Question: What type of tax is indicated in the document, personal property or real estate?
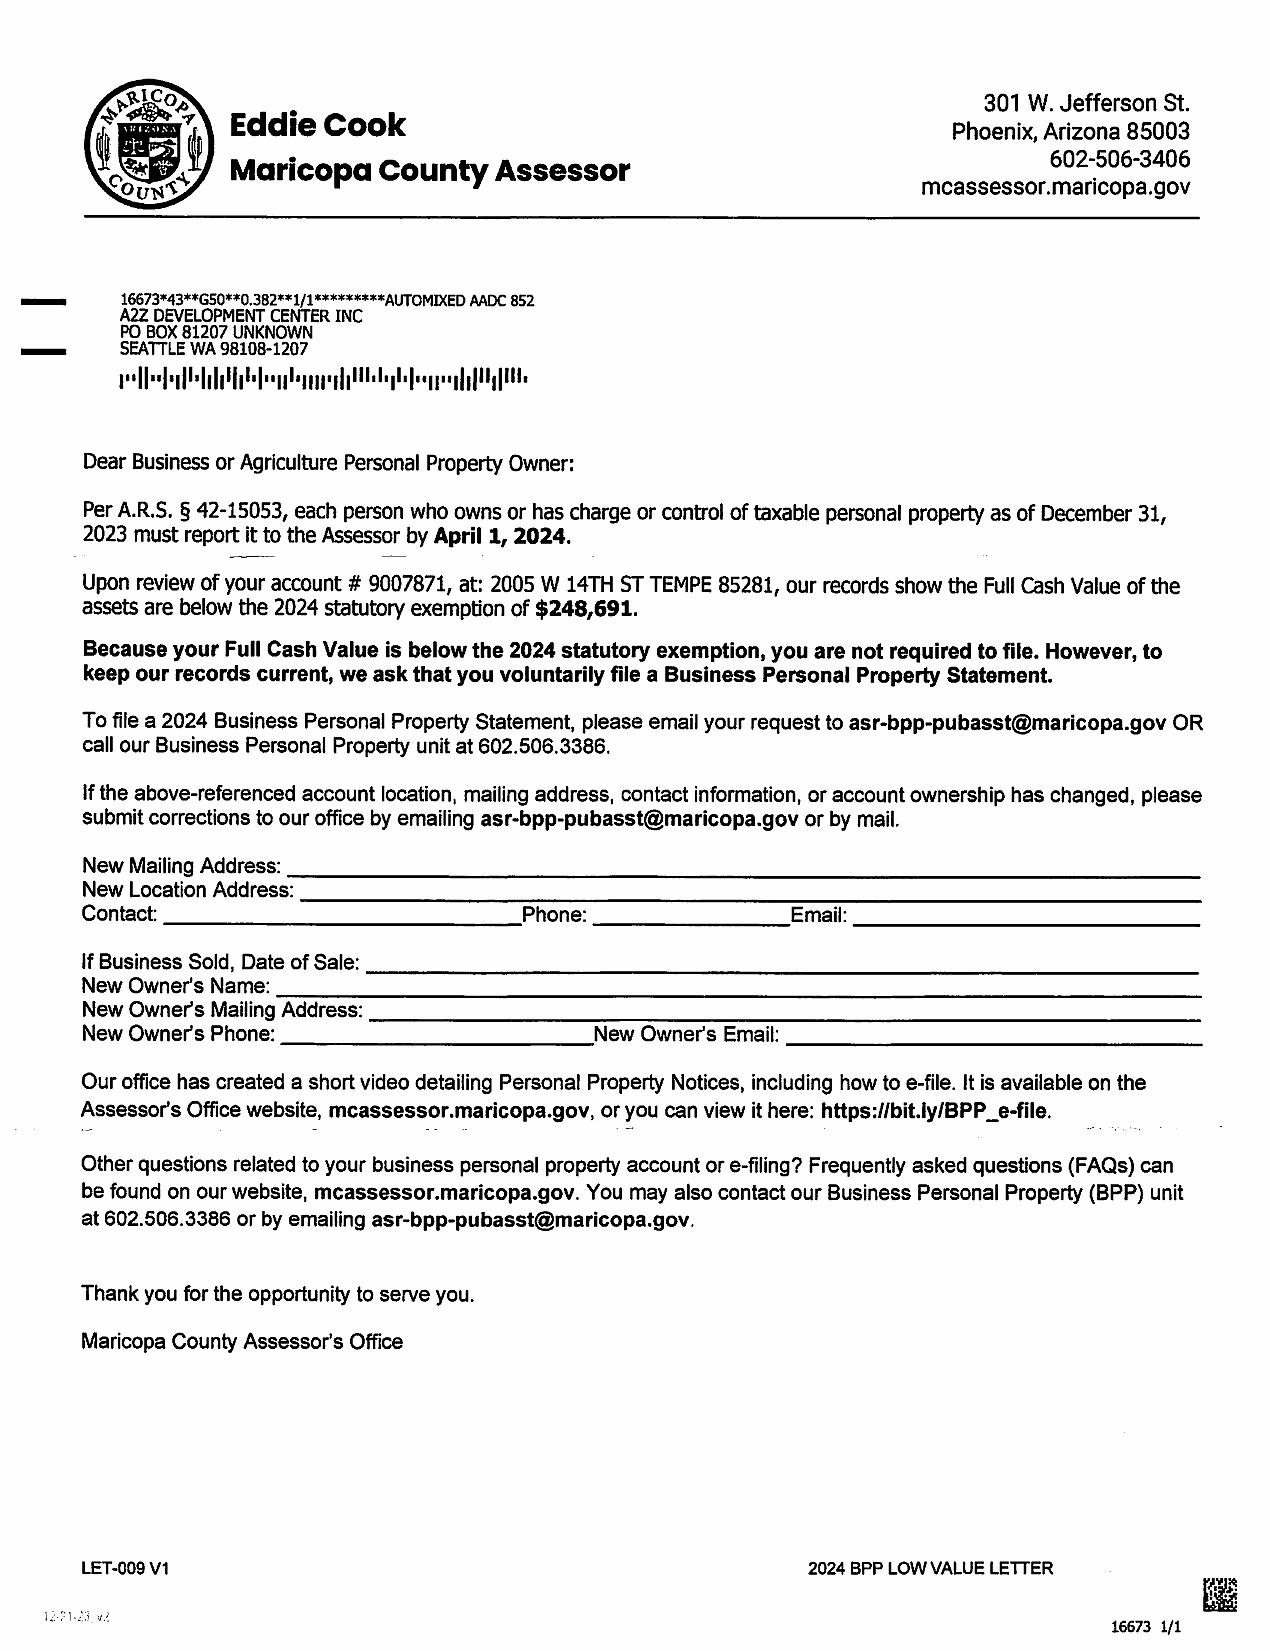
Answer: "Personal Property Tax"